Question: Explain the disease:
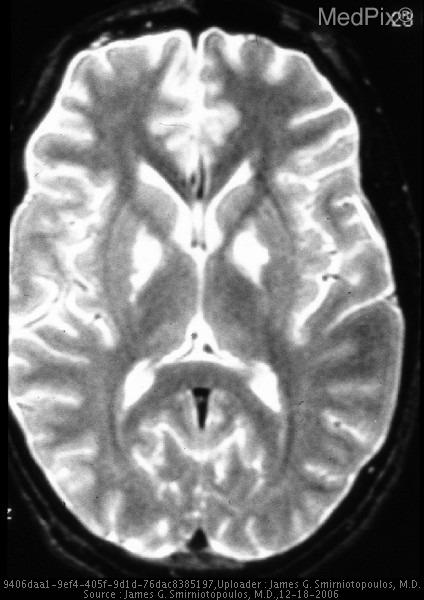
Answer: The disease is discussed as: Carbon monoxide (CO) is a tasteless odorless gas produced by combustion of hydrocarbons.  Common sources include automobile, truck, and bus engines; fireplaces; charcoal grills; and generators.

Incidence: The CDC reports > 15,000 non-fire related CO exposure/poisoning cases each year resulting in 480 deaths.  December and January are the peak months for these events.
http://www.cdc.gov/od/oc/media/pressrel/fs050120.htm

CO poisoning in the home is very common after power failures - especially in cold climates - when generators are used indoors.  Even a home generator in a garage can kill, when combustion fumes enter through a parially open door.  Space heaters may also release CO into a room or tent.

Symptoms of CO poisoning include headache, nausea, lethargy, confusion, shortness of breath, and coma.

Carbon monoxide is both cardiotoxic and neurotoxic.  Lesions in the brain show a "selective vulnerability" for the medial lenticular nucleus (globus pallidus).[http://onlinelibrary.wiley.com/doi/10.1111/jon199993175/full]
[http://www.tandfonline.com/doi/pdf/10.1080/02699050500488181?needAccess=true]

Some sources suggest that the vulnerability of the globus pallidus is also related to reduced perfusion - which may occur from a variety of conditions. [https://www.ncbi.nlm.nih.gov/pubmed/26258901]
[https://www.ncbi.nlm.nih.gov/pubmed/6650136]

Treatment includes removal from the site/source of the exposure, oxygen, and hyperbaric therapy.

Carbon Monoxide - https://www.youtube.com/watch?v=f3VYQsUGJ00
•  CDC - http://www.cdc.gov/co/ & http://www.bt.cdc.gov/agent/carbonmonoxide/casedef.asp
•  Detection of CO by Breathalyzer - http://www.ispub.com/ostia/index.php?xmlFilePath=journals/ijeicm/vol5n2/co.xml
•  CO Poisoning detection in the ER - http://www.ncbi.nlm.nih.gov/entrez/query.fcgi?cmd=Retrieve&db=PubMed&list_uids=16798147&dopt=Abstract
•  Mass Poisoning by CO - http://emj.bmj.com/cgi/content/full/17/1/38
•  EPA - http://www.epa.gov/iaq/pubs/coftsht.html